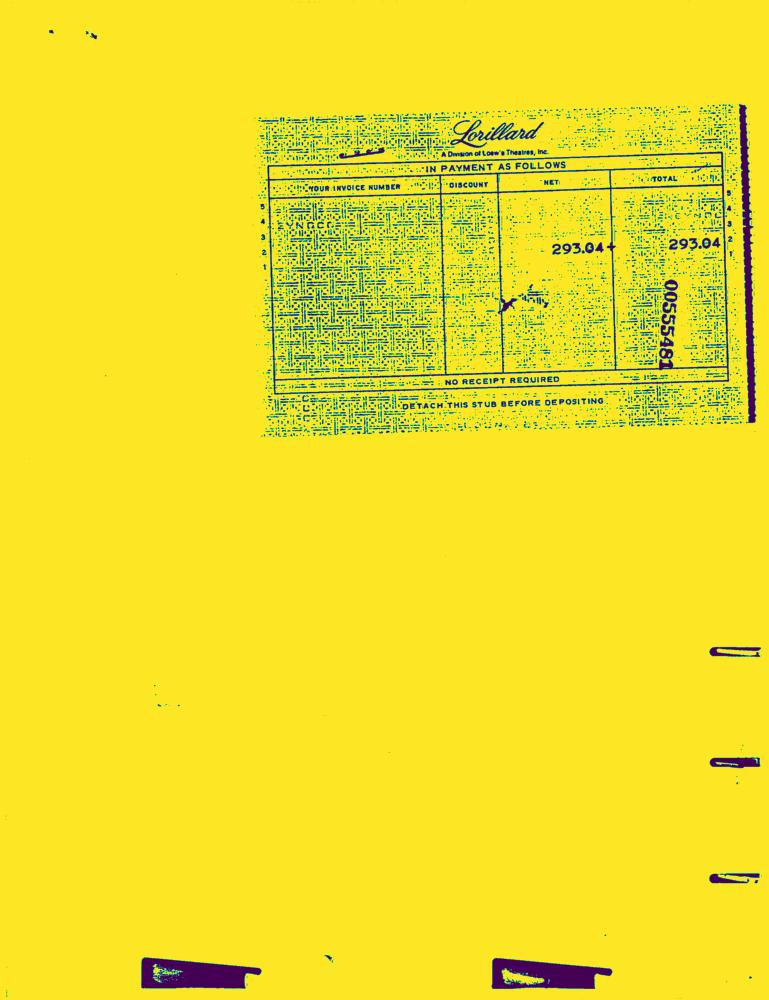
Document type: Invoice-Doc